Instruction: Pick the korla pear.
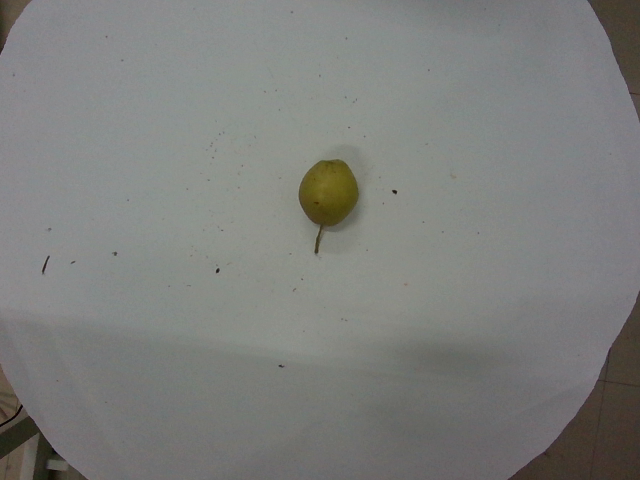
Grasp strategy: vertical